Question: What is the earliest payment due date mentioned in the document?
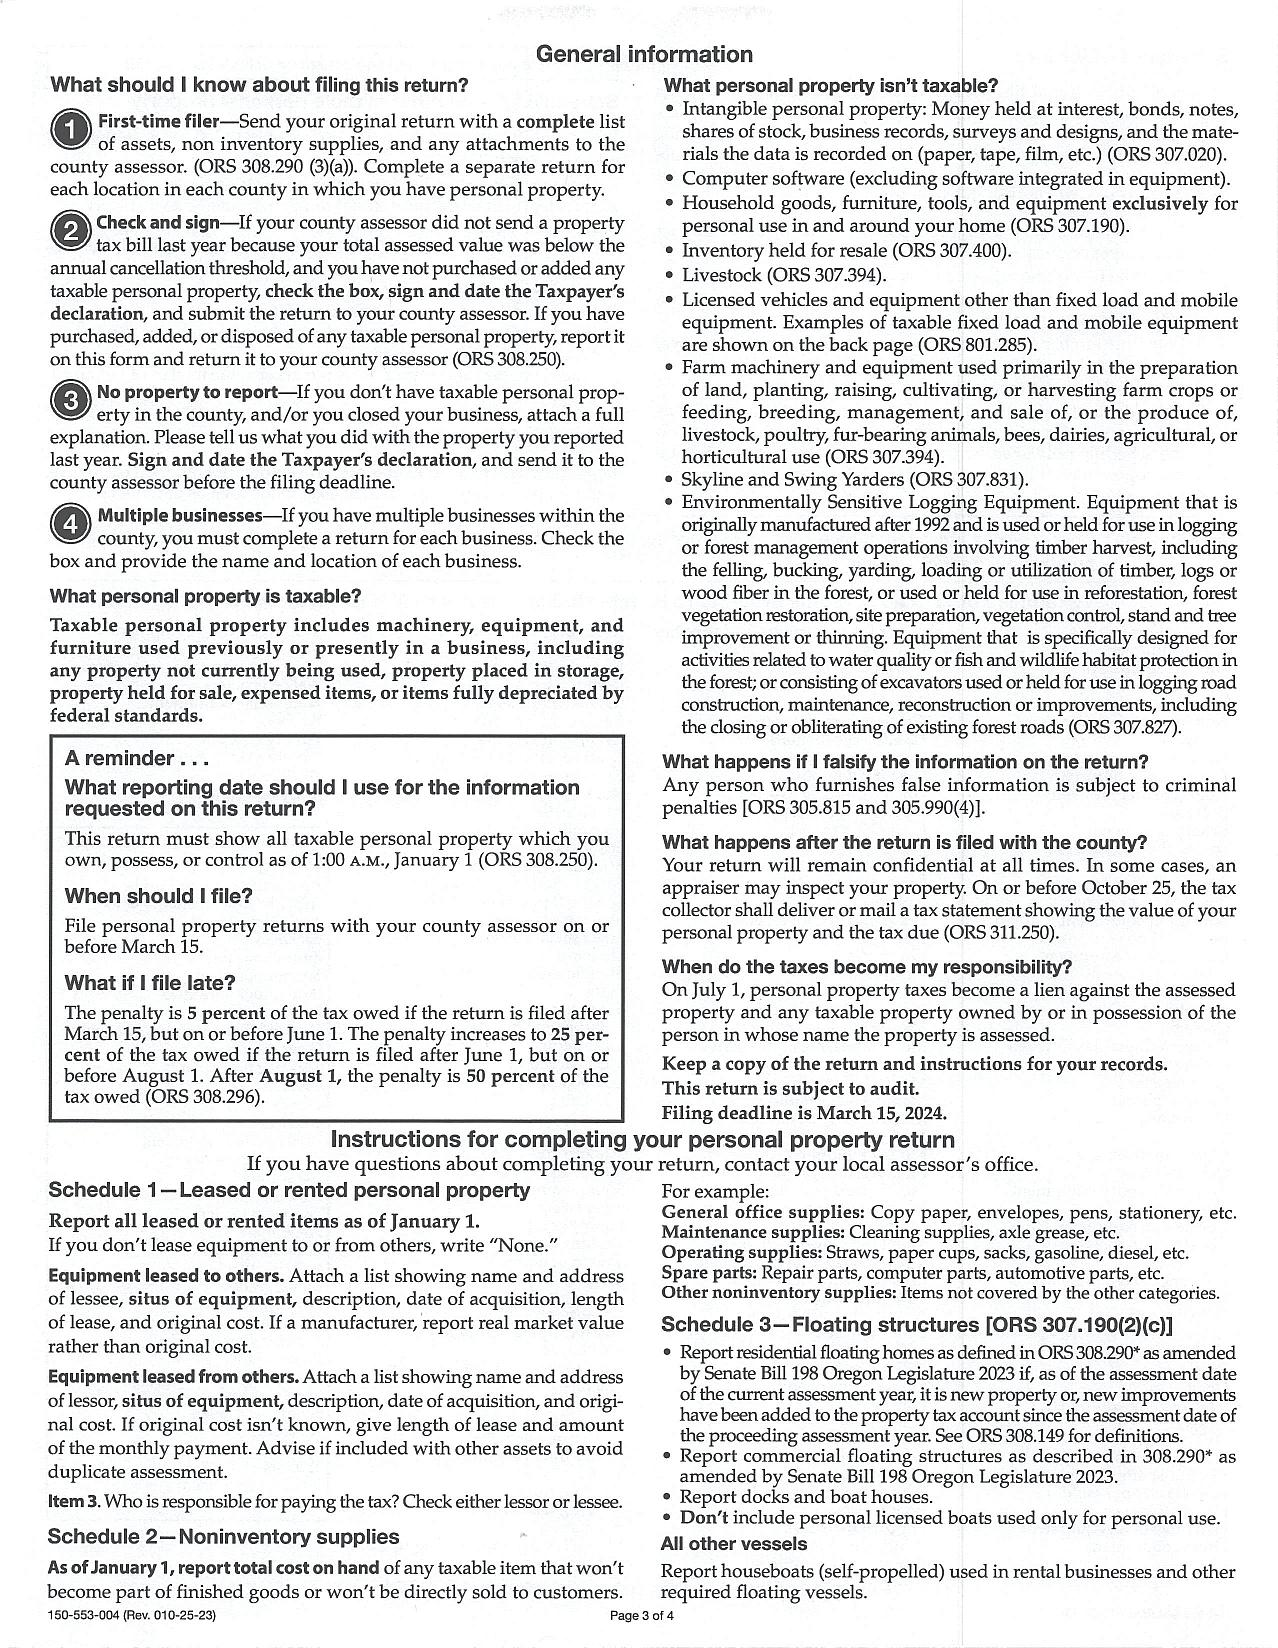
Answer: "1-Jul"